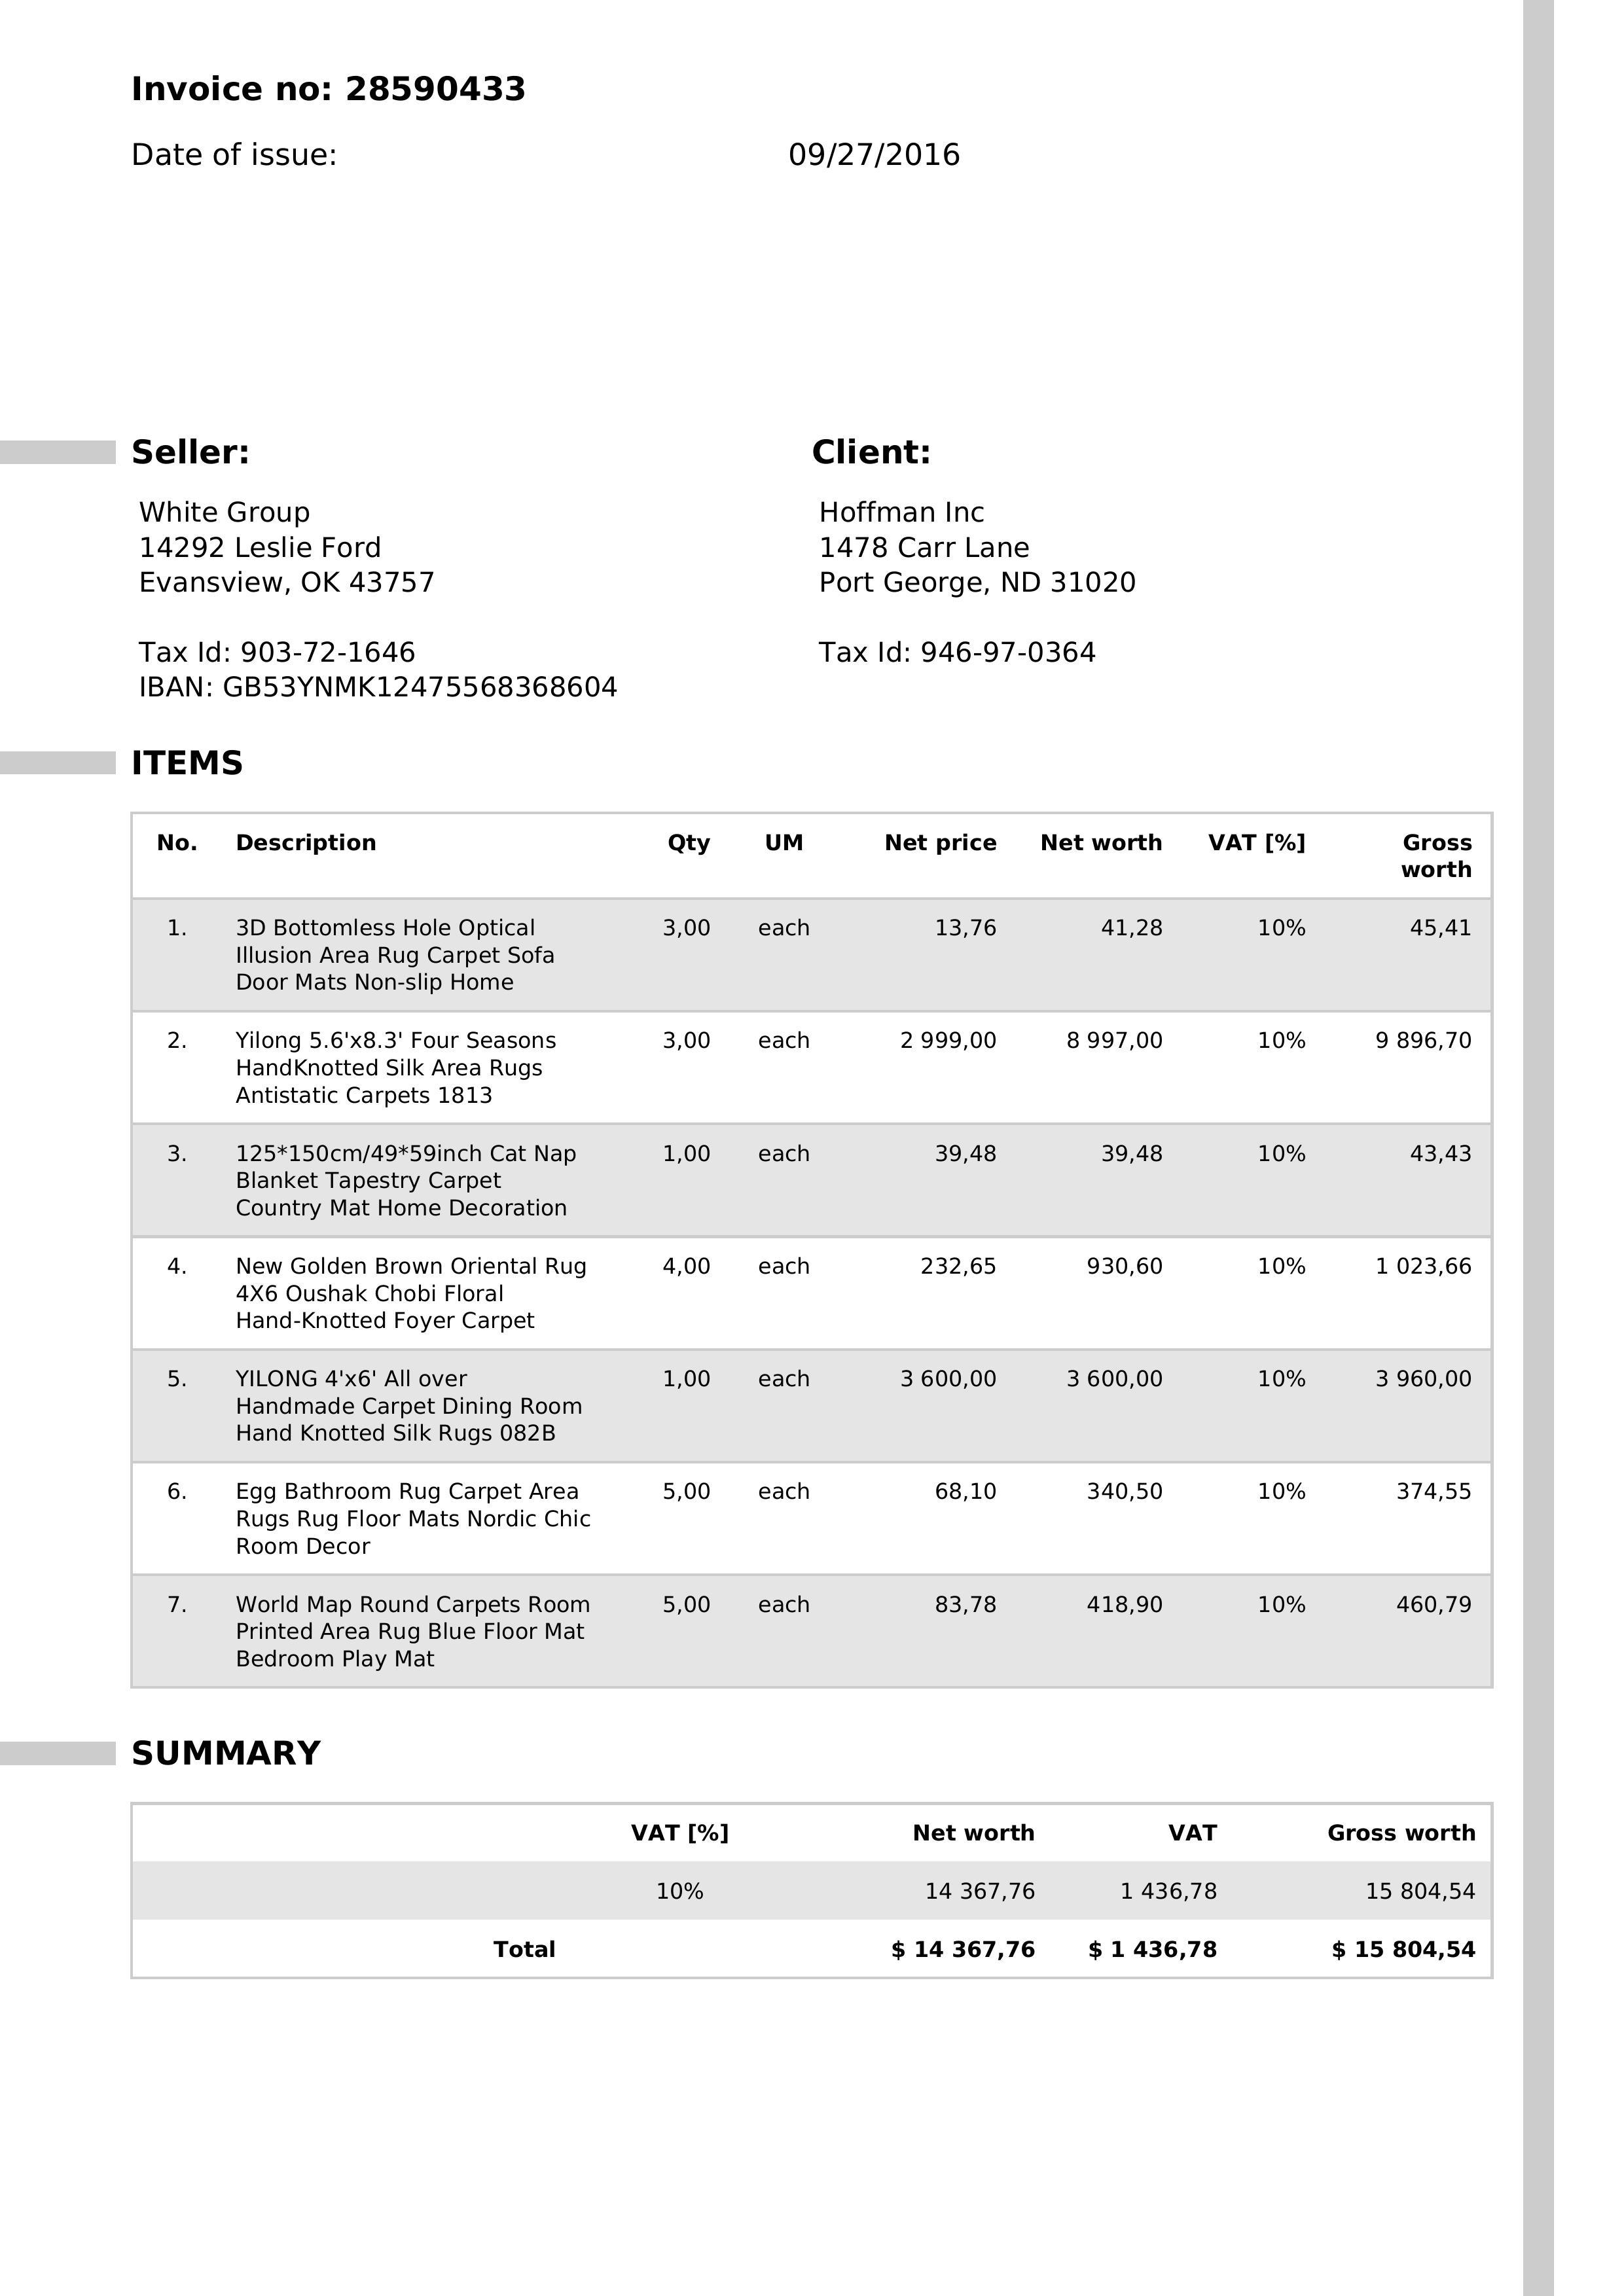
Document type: Invoice